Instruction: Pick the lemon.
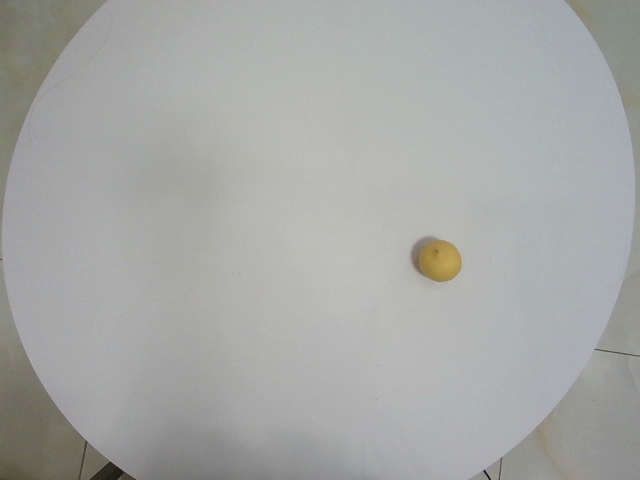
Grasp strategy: vertical